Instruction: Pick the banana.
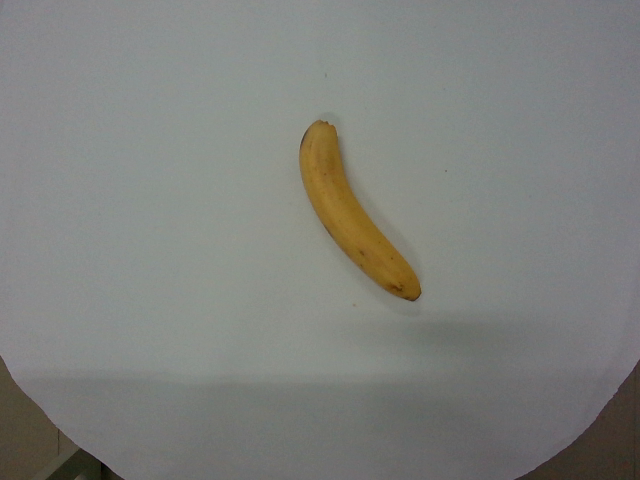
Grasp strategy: vertical